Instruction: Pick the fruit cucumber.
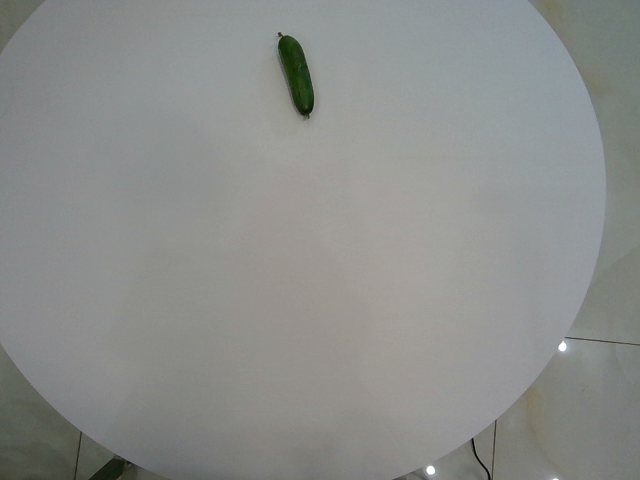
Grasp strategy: vertical